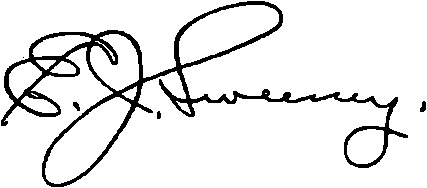
Signature of: emory j sweeney